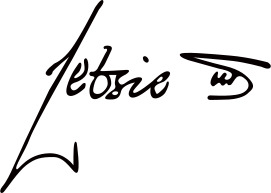
Signature of: letsie iii of lesotho